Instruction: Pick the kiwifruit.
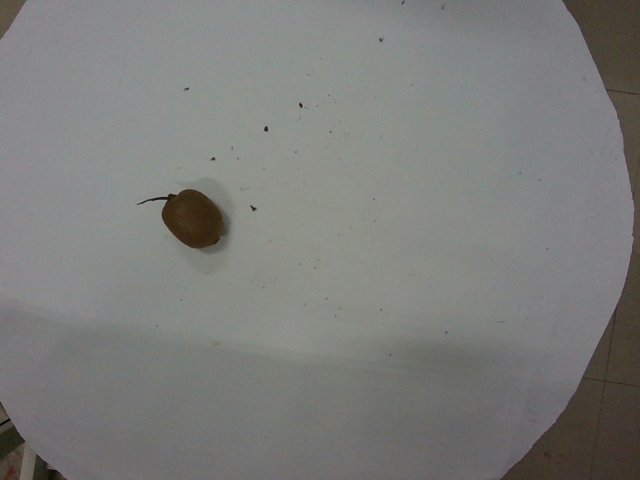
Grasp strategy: vertical